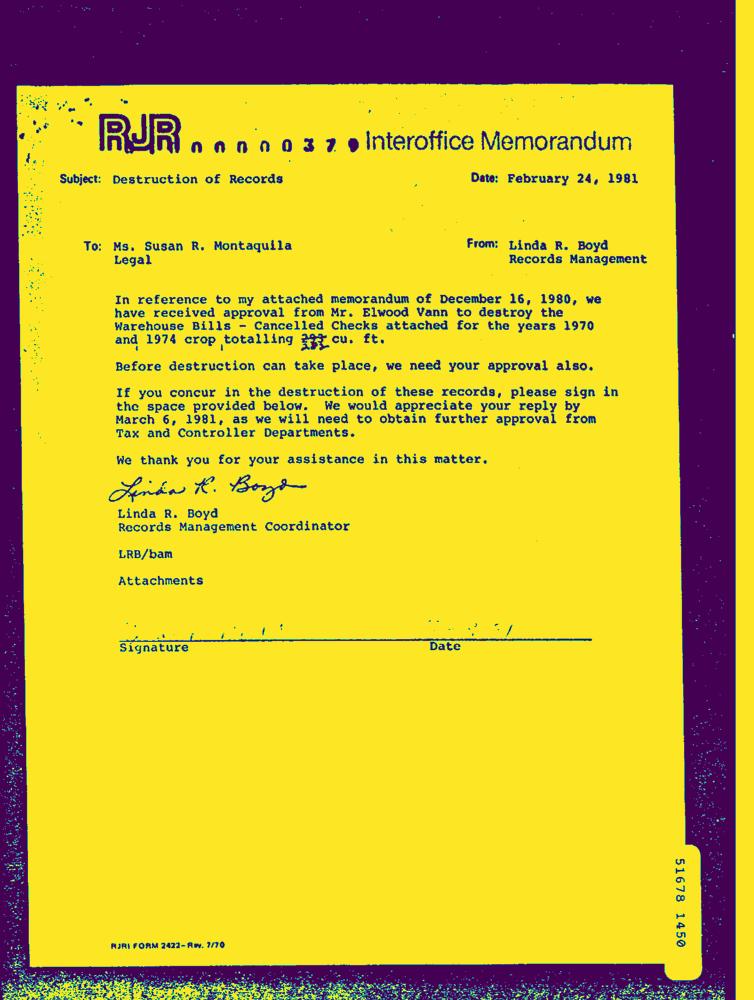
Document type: Letter-Doc